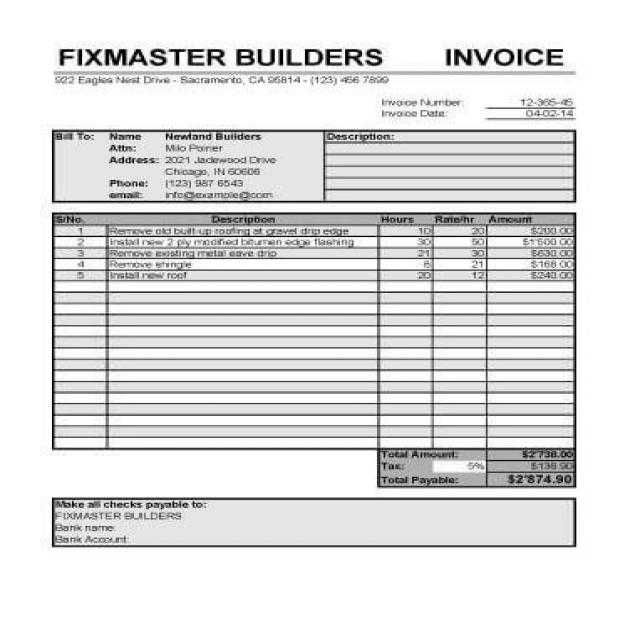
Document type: Invoice